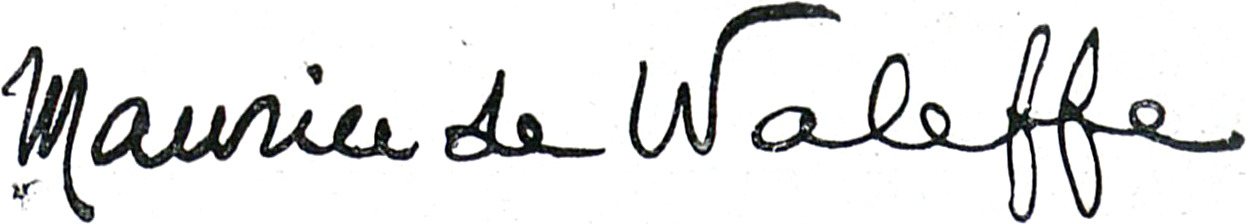
Signature of: maurice de waleffe